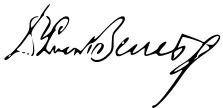
Signature of: edvard beneš